Question: What appears to be the issue?
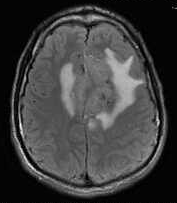
Answer: The findings suggest Large homogeneously enhancing lesion based in the dura of the falx, and pressing on the anterior cerebral hemisphere.  There is rightward mass effect on the falx as well as inferior displacement of the body of the corpus callosum with partial effacement of the third ventricle.  The mass looks extraaxial, but has intraaxial vasogengenic edema in frontal lobes surrounding the mass.. Large homogeneously enhancing lesion based in the dura of the falx, and pressing on the anterior cerebral hemisphere.  There is rightward mass effect on the falx as well as inferior displacement of the body of the corpus callosum with partial effacement of the third ventricle.  The mass looks extraaxial, but has intraaxial vasogengenic edema in frontal lobes surrounding the mass.. The patient might have a history of 21 y.o. man with a new onset seizure and severe headaches..